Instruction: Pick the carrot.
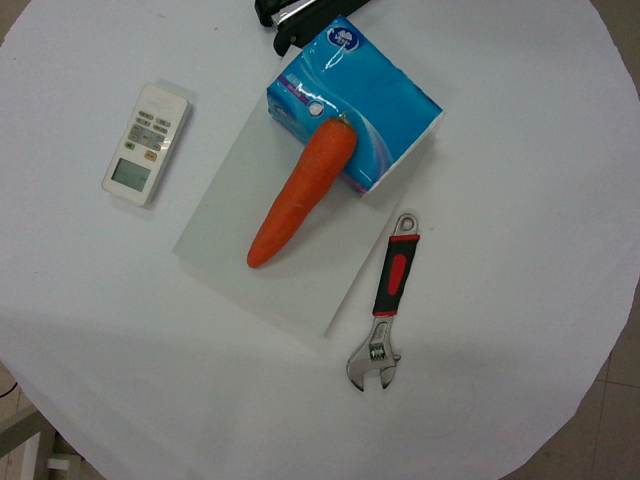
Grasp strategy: vertical